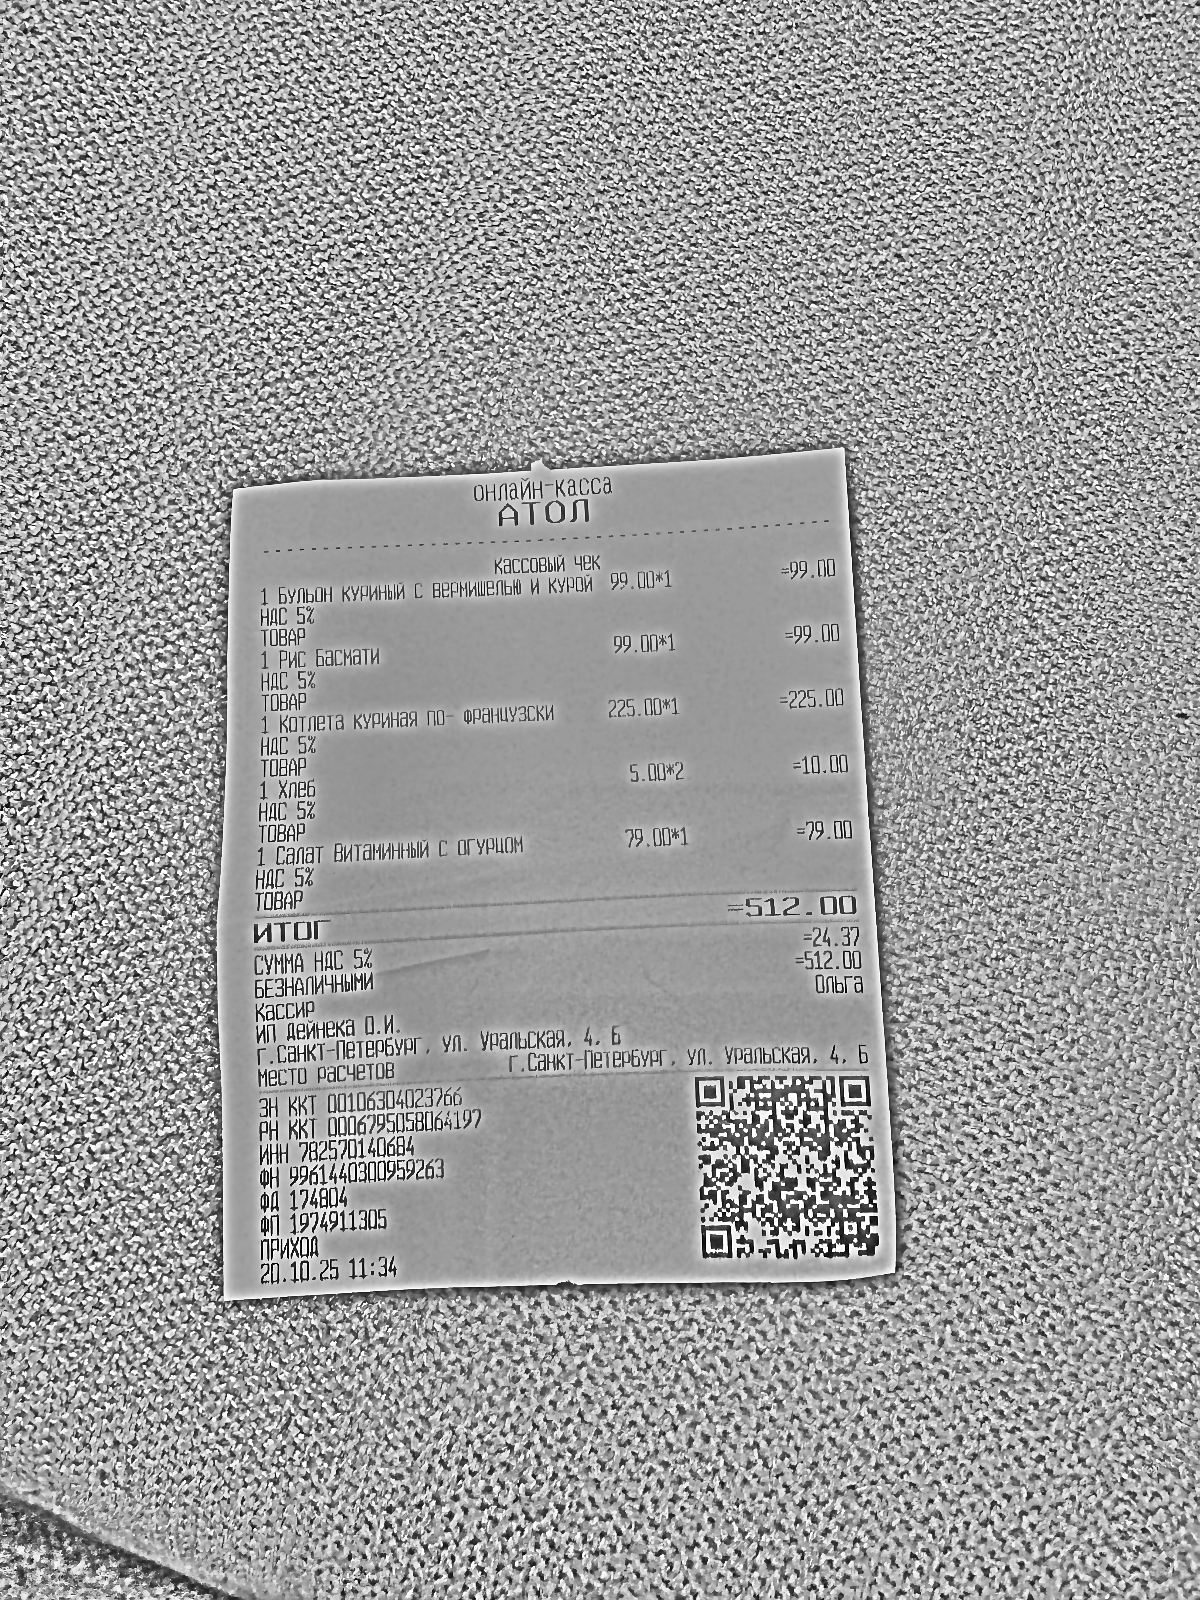
Продавец: ИП Дейнека О.И.
ИНН: 782570140684
Дата: 20.10.25
Товары: 1 Бульон куриный с вермишелью и курой; 1 Рис Басмати; 1 Котлета куриная по-французски; 1 Хлеб; 1 Салат Витаминный с огурцом
Количество: 1; 1; 1; 2; 1
Цена: 99.00; 99.00; 225.00; 5.00; 79.00
Сумма: 99.00; 99.00; 225.00; 10.00; 79.00
Итого: 512.00